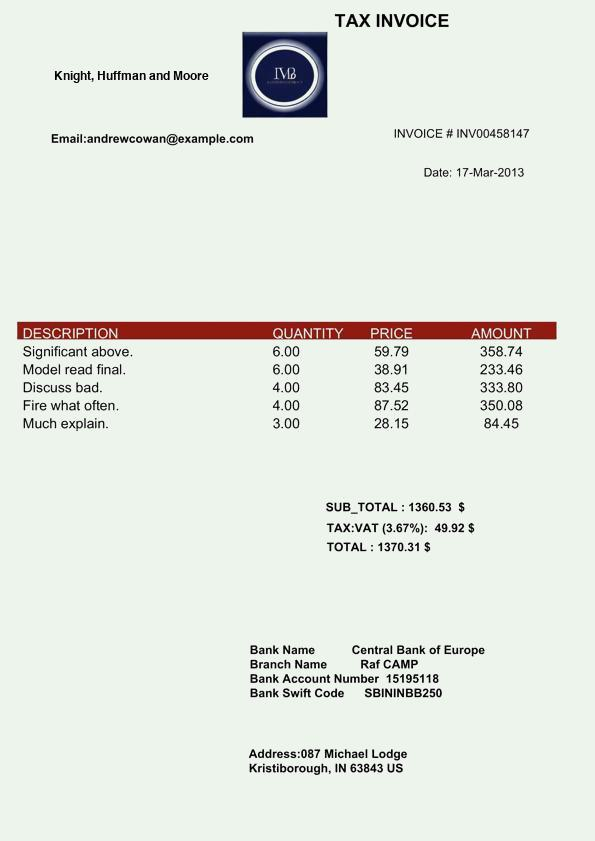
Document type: Invoice